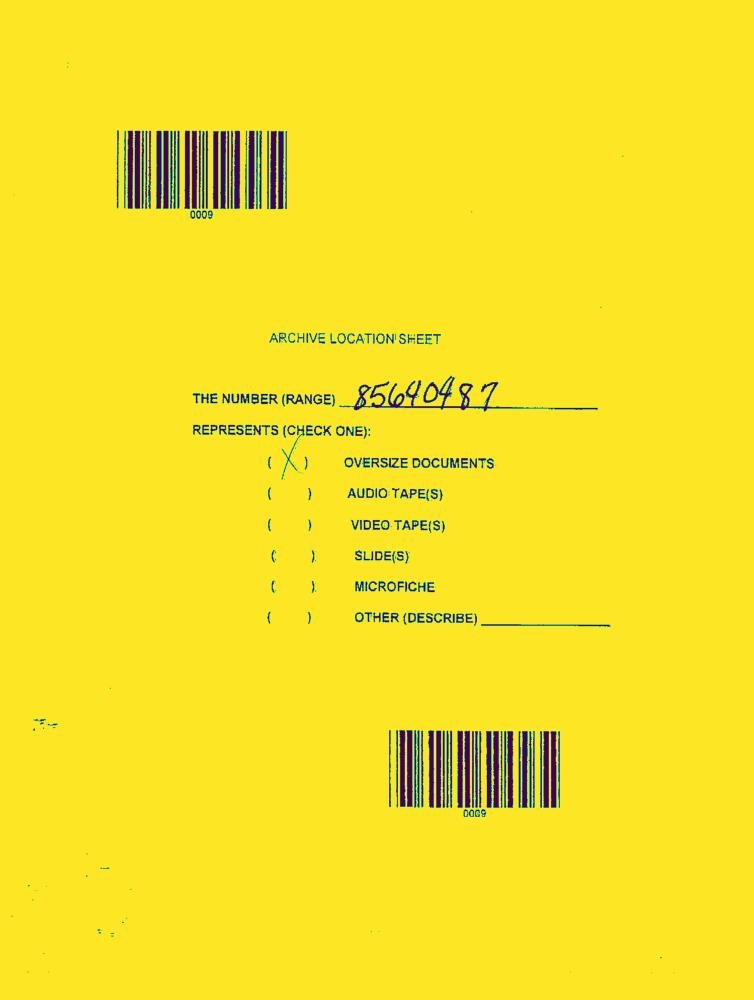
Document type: AD